Question: What is the name of the tenant mentioned in the document?
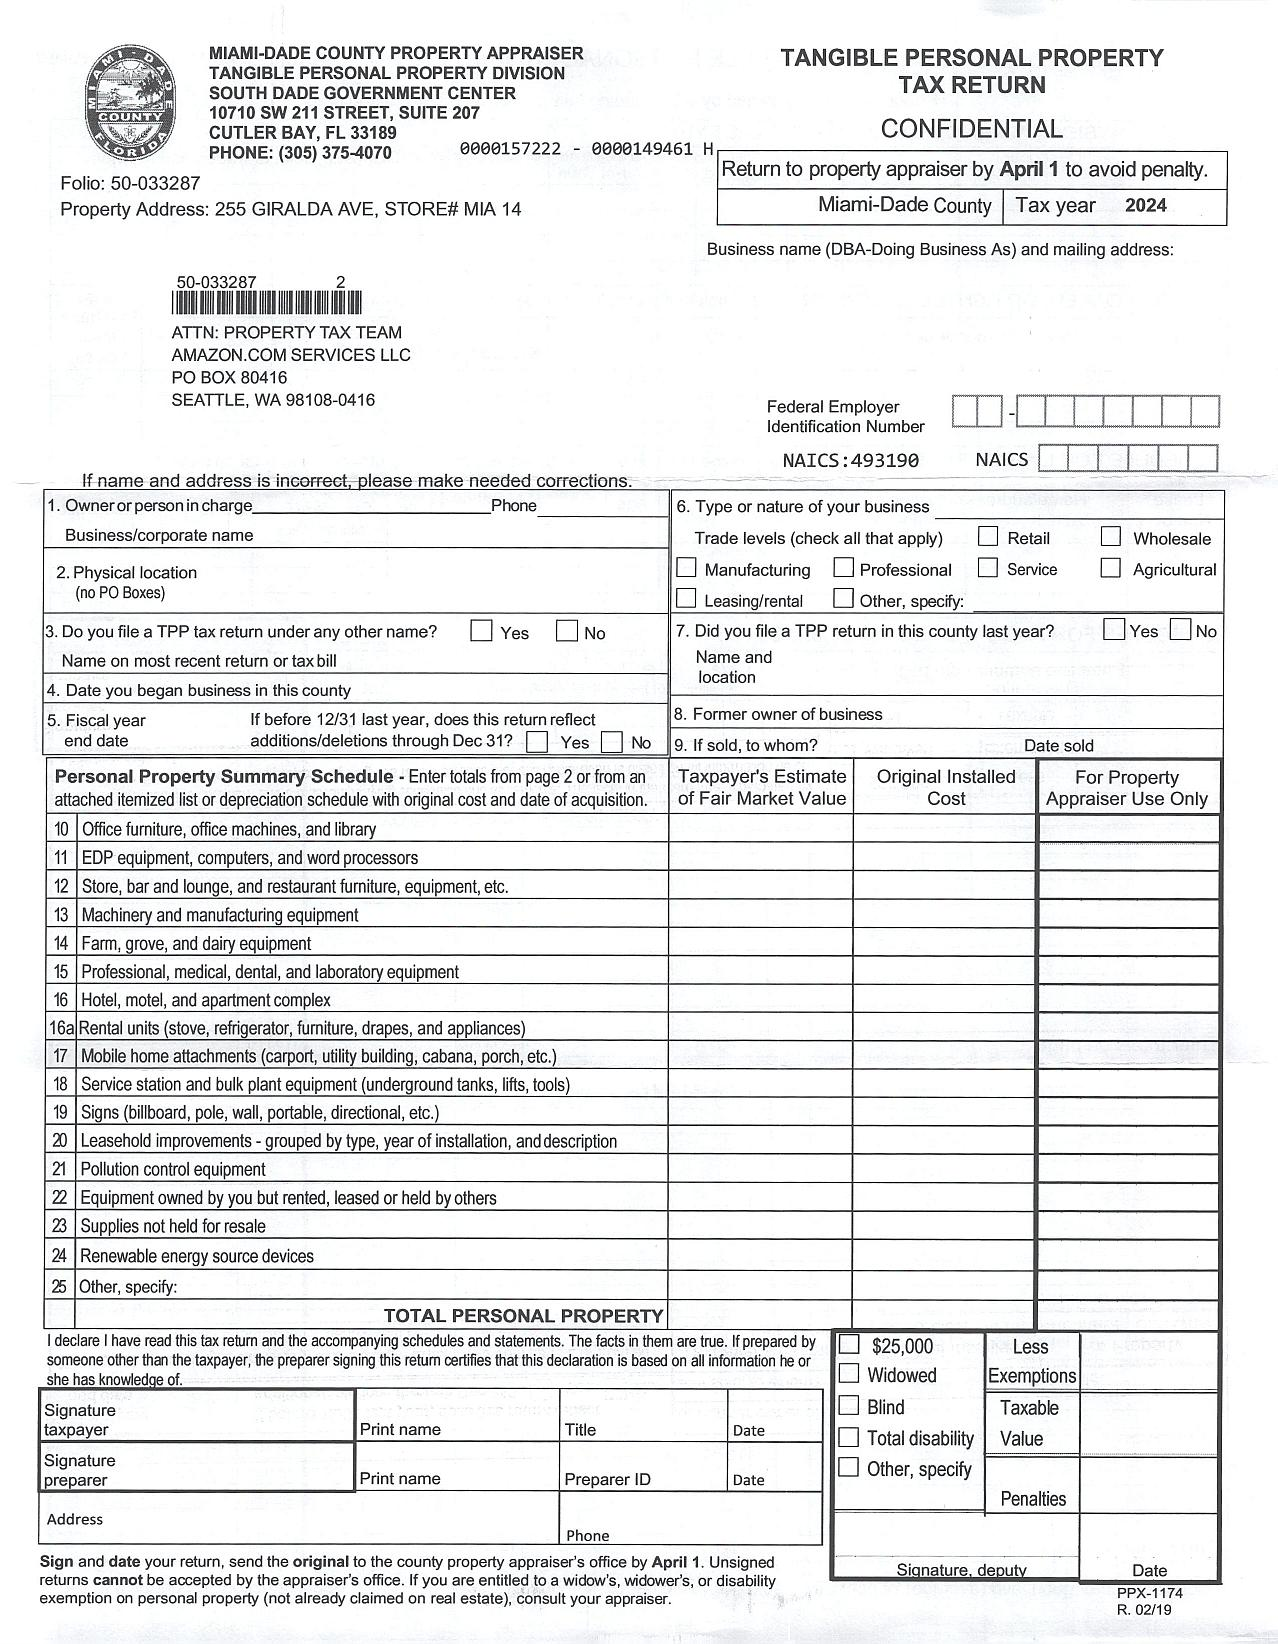
Answer: "AMAZON.COM SERVICES LLC"